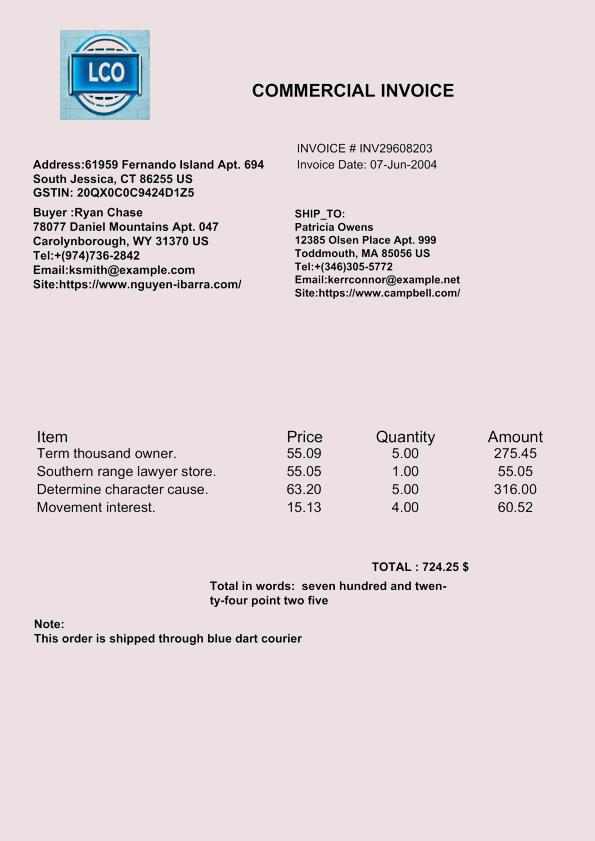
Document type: Invoice